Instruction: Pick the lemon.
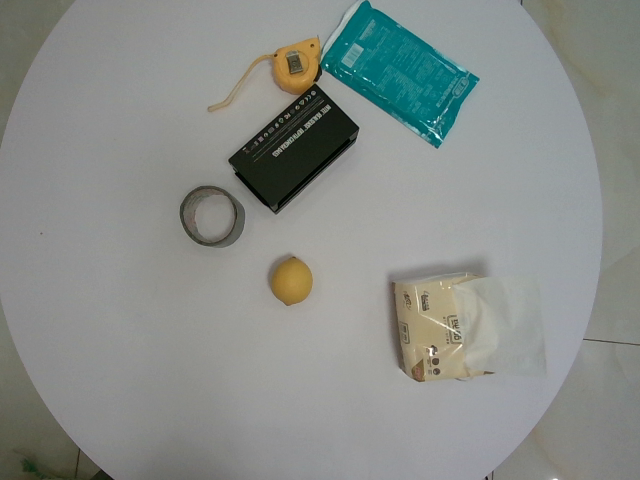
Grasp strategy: vertical